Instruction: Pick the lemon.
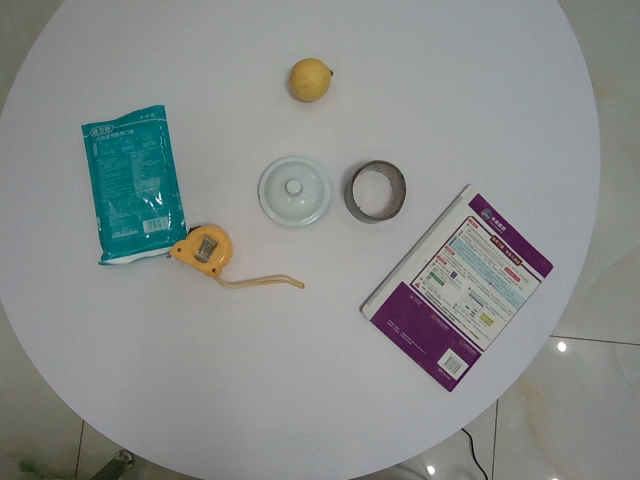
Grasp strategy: vertical